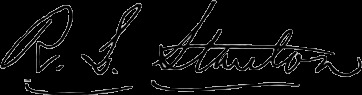
Signature of: robert l stanton